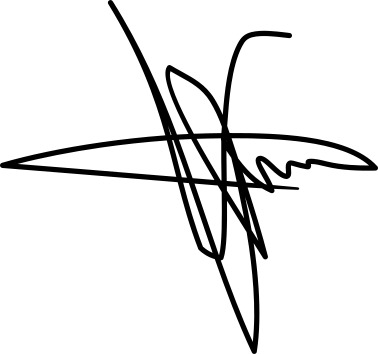
Signature of: fatos nano